Question: What is the name of the tenant mentioned in the document?
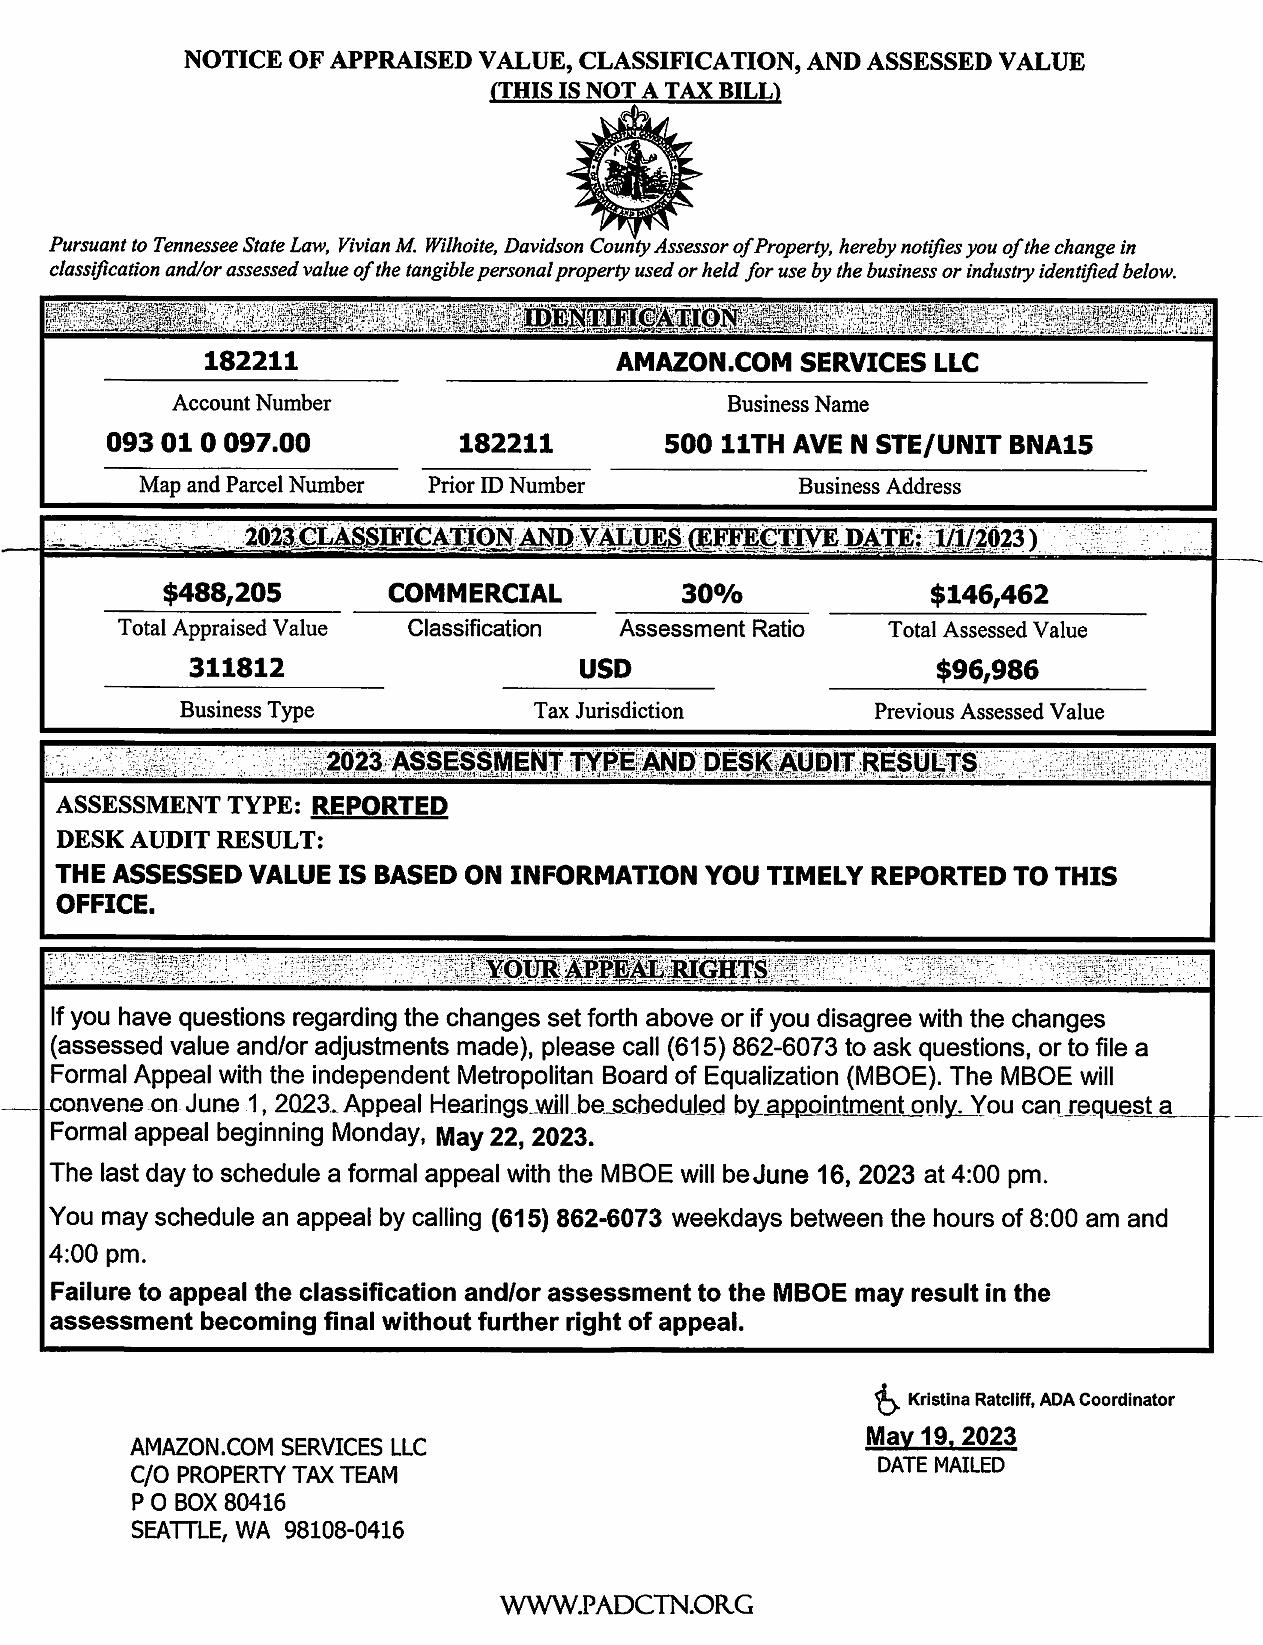
Answer: "AMAZON.COM SERVICES LLC"